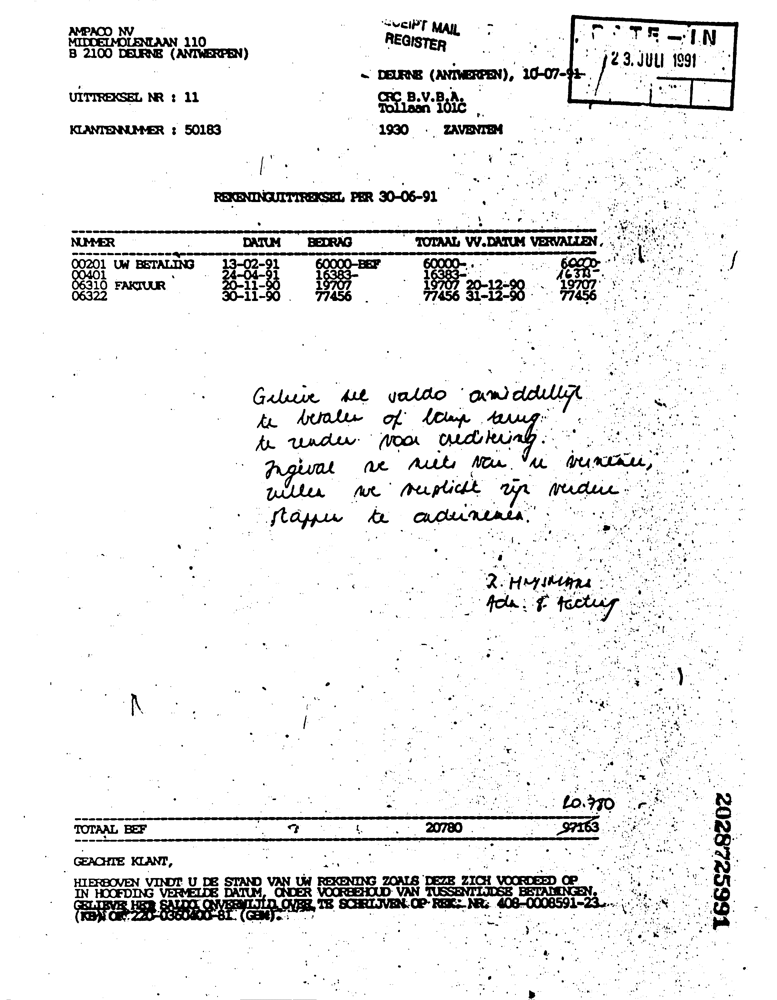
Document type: Invoice